Question: Explain the disease:
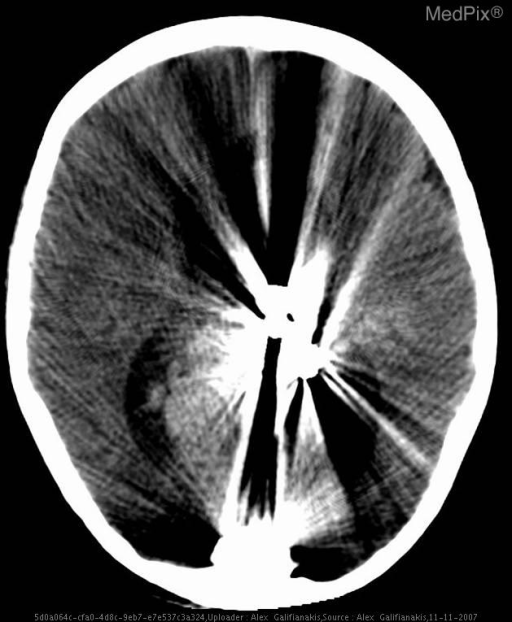
Answer: The disease is discussed as: The vein of Galen is a short but large diameter vein that drains the paired internal cerebral veins and the two basal veins of Rosenthal into the straight sinus. It is just posterior to the pineal gland, in the quadrigeminal plate cistern. This vein probably arises from remnants of the posterior median prosencephalic vein of Markowski.

By tradition, an aneurysmal enlargement of a midline venous structure in this location has been called a "Vein of Galen Aneurysm". However, the true origin of this dilated vascular structure is probably persistence of the anterior portion of the median prosencephalic vein (ProsV) of Markowski.  In many patients with this malformation, there is no "classic" vein of Galen; and, often, there is no straight sinus.  Instead, the dilated remnant of the ProsV drains into upward directed "falcine sinus".

These lesions most often result from vascular shunts developing between the early choroidal arteries and the deep or midline veins, during the  6th to 11th week of gestation. At this time in development, the brain is primarily supplied by multiple choroidal arteries, then - later - the circle of Willis.

These AV shunts persist, preventing involution of the anterior prosencephalic vein.  A persistent falcine vein is often present, that drains the ProsV into the straight sinus or superior sagittal sinus.

Vein Of Galen Malformation Symptoms, Signs
•  Childhood
» High Output Failure
» Persistent Ductus
» Hydrocephalus
» Cranial Bruit/Thrill
•  Adult
» Asymptomatic
» Pineal Symptoms

•  Vein Of Galen Malformation Types/Causes
» Parenchymal AVM (Shunt)
» Direct Fistulae To VOG
» Dural Fistula Draining into VOG
» Sinus Thrombosis (Intrauterine)
» Hypoplastic Straight Sinus

•  Hydrocephalus is very common in childhood
» Mechanical
  - Aqueductal Obstruction from compression of tectum
» Impaired CSF Resorption
  - Venous Hypertension

UoR Teaching File - http://www.urmc.rochester.edu/smd/Rad/neurocases/Neurocase06.htm